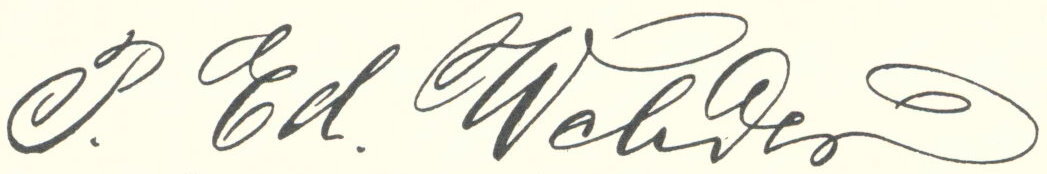
Signature of: eduard wehder